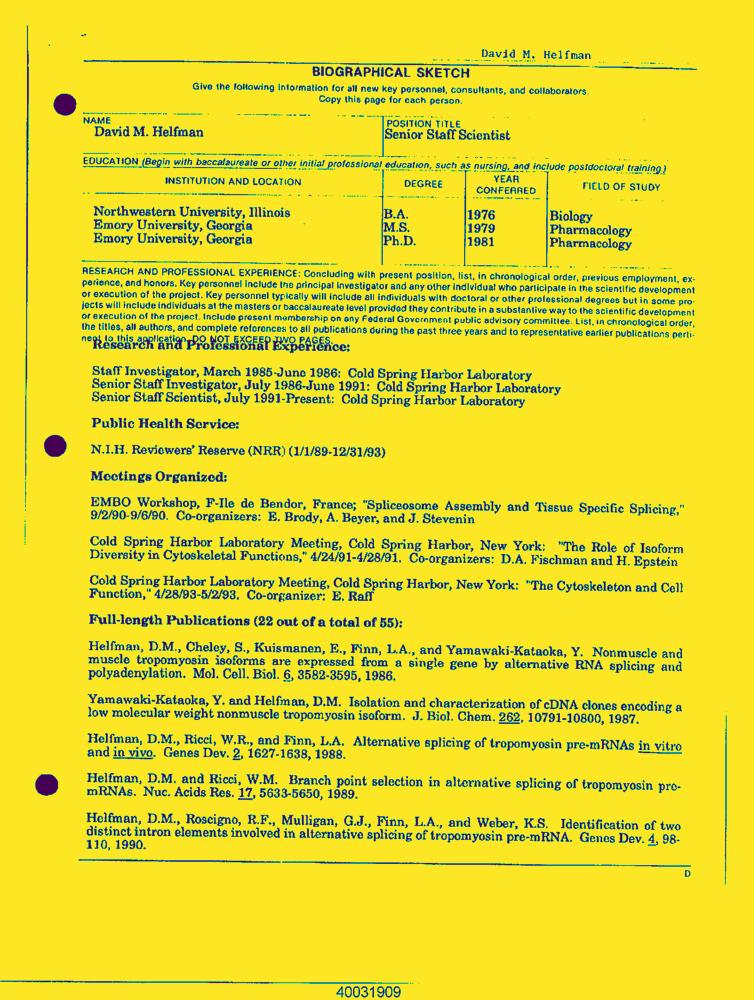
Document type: Resume-Doc